Question: What are the imaging findings?
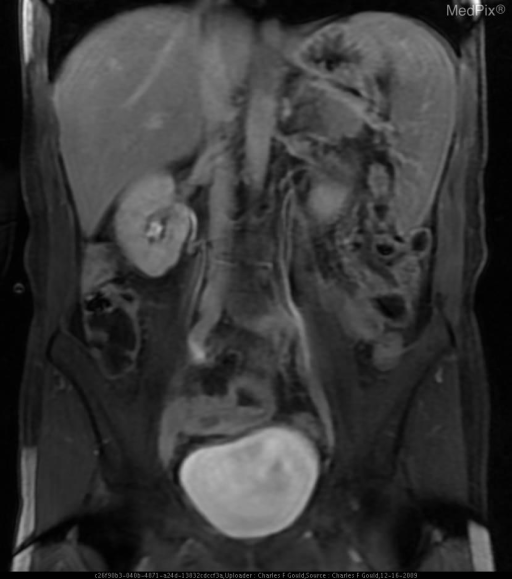
Answer: The imaging shows Several regions of discontinuous and asymmetric bowel wall thickening with alternating regions of dilation.  No fistulas were identified in this patient’s case.  Enhancement localized to the regions of mural thickening was demonstrated following the administration of intravenous gadolinium DTPA. Enhancement of thickened bowel wall..